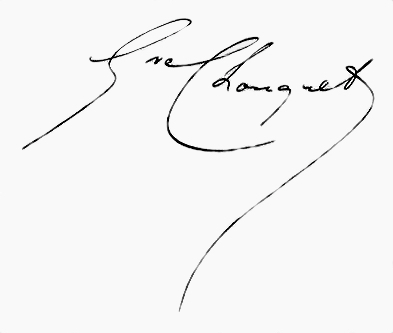
Signature of: gustave chouquet